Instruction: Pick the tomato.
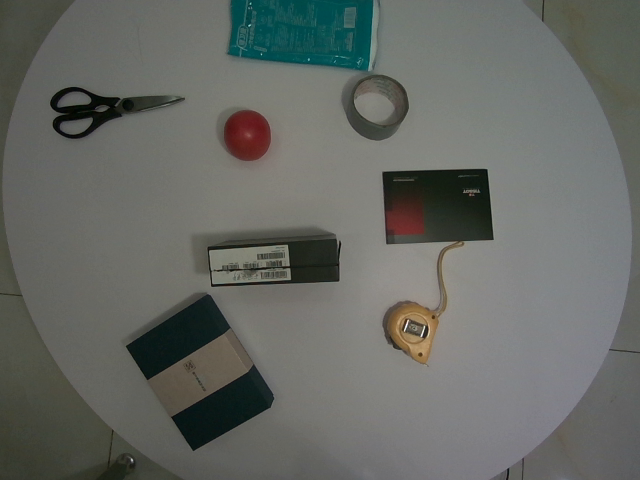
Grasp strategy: vertical